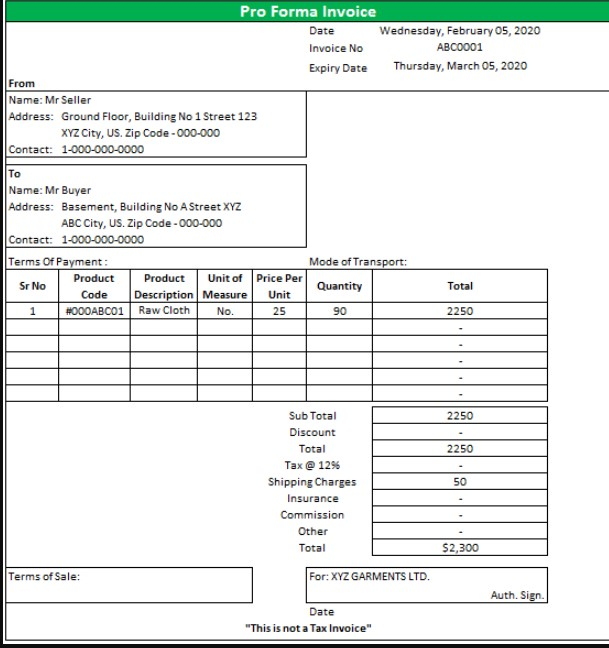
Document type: Invoice